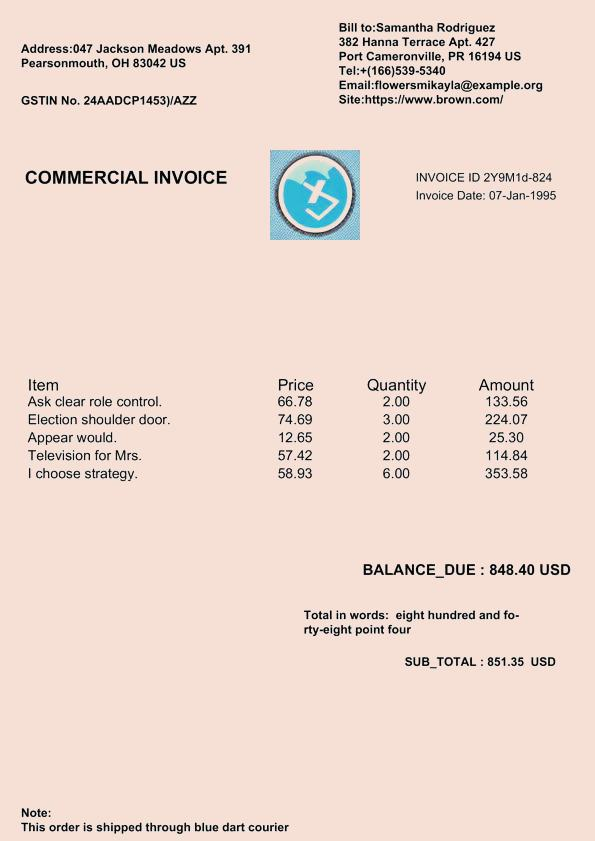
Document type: Invoice